Question: Which state is mentioned in the document?
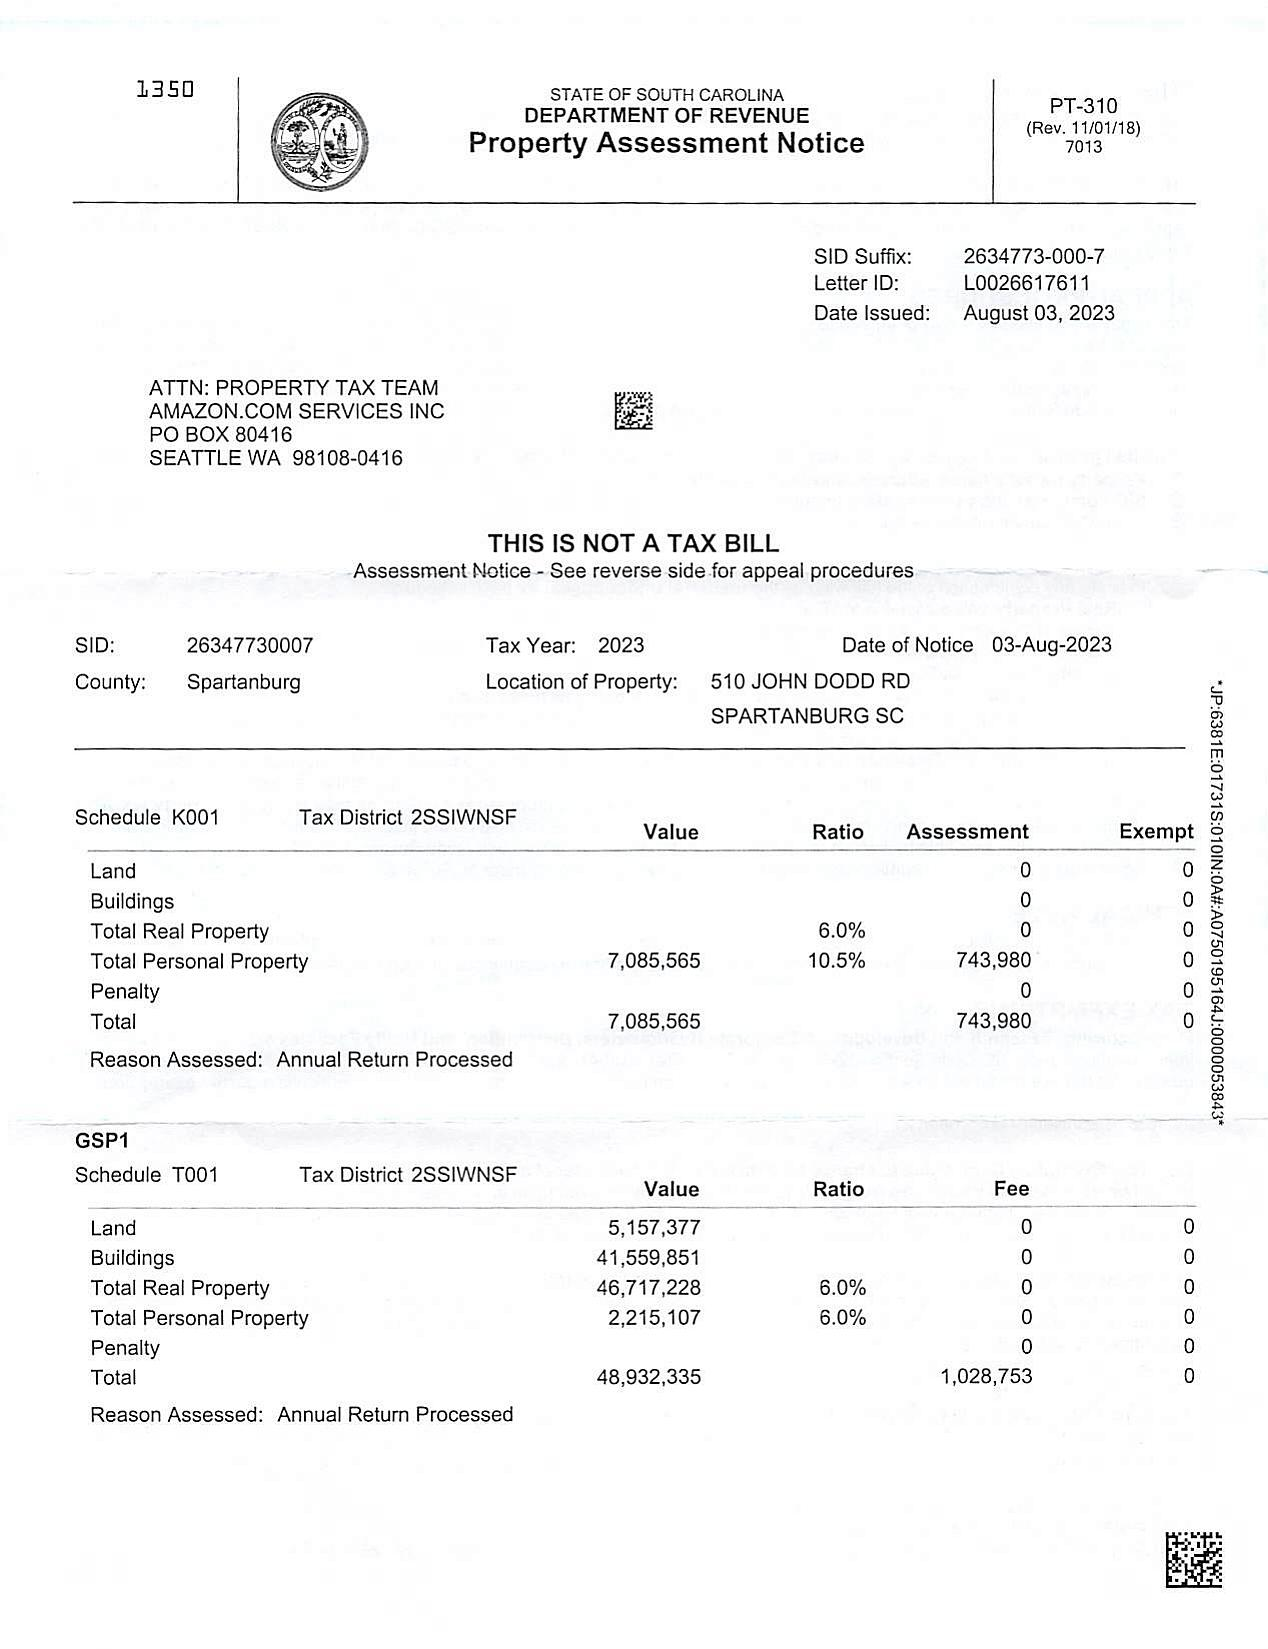
Answer: "South Carolina"